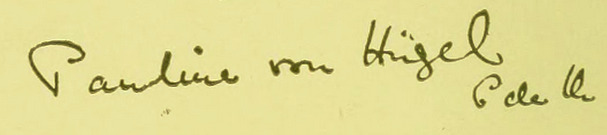
Signature of: pauline von hügel